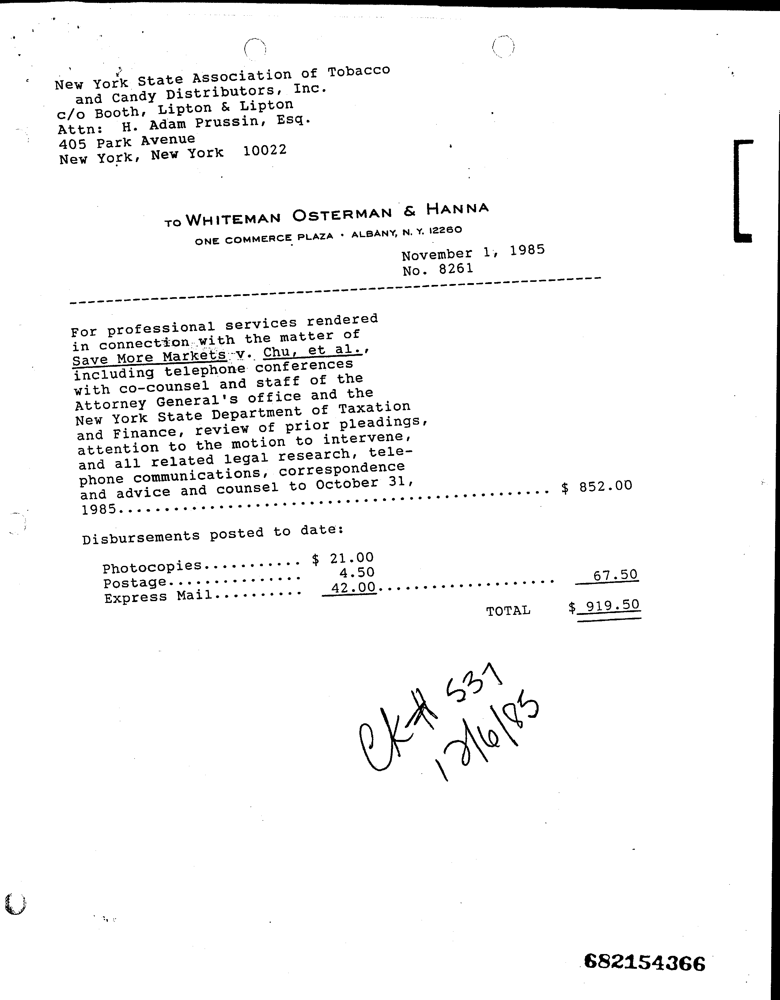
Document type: Invoice